Question: What are the imaging findings?
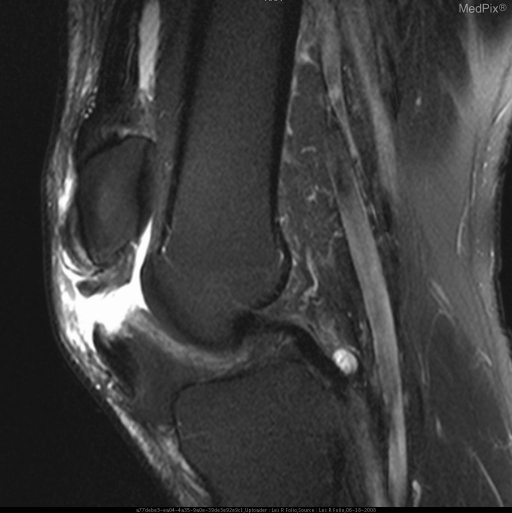
Answer: The imaging shows Plain lateral x-rays of bilateral knees showed patella alta, a high riding patella. Joint effusion was noted. On MRI, disrupted patellar tendons were noted bilaterally. Figure 4 is a T2 sagittal of oppisite (left) knee showing the tendon retracted with associated  with wide gap of increased signal representing tear and inflammation..